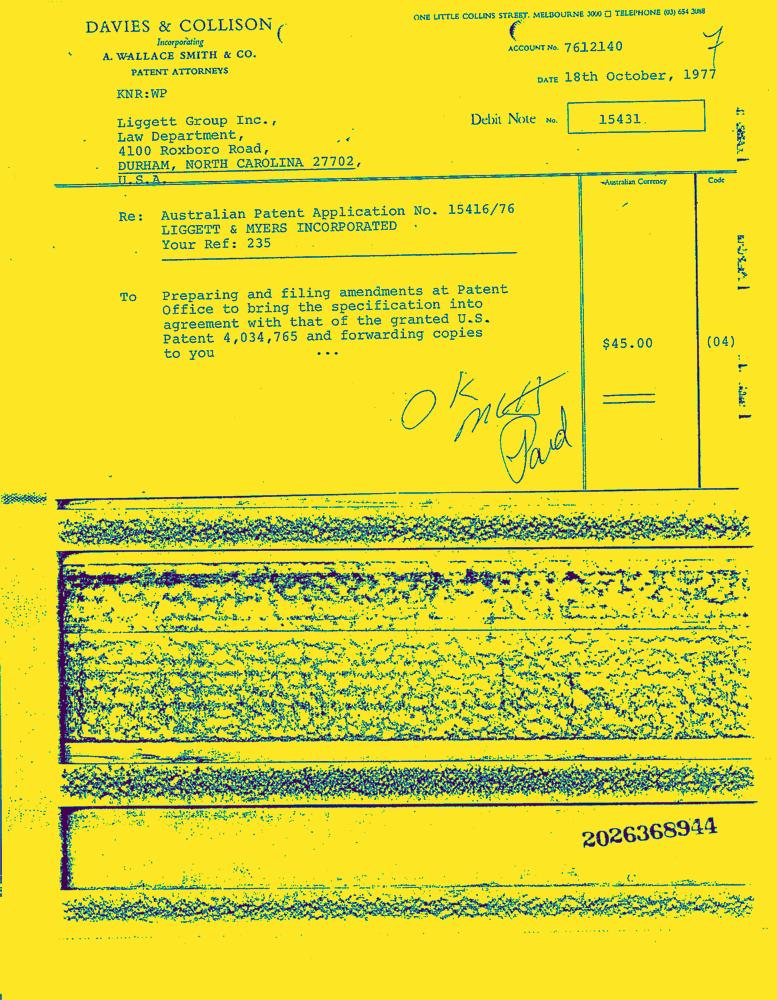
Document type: Invoice-Doc